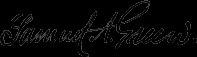
Signature of: samuel abbott green